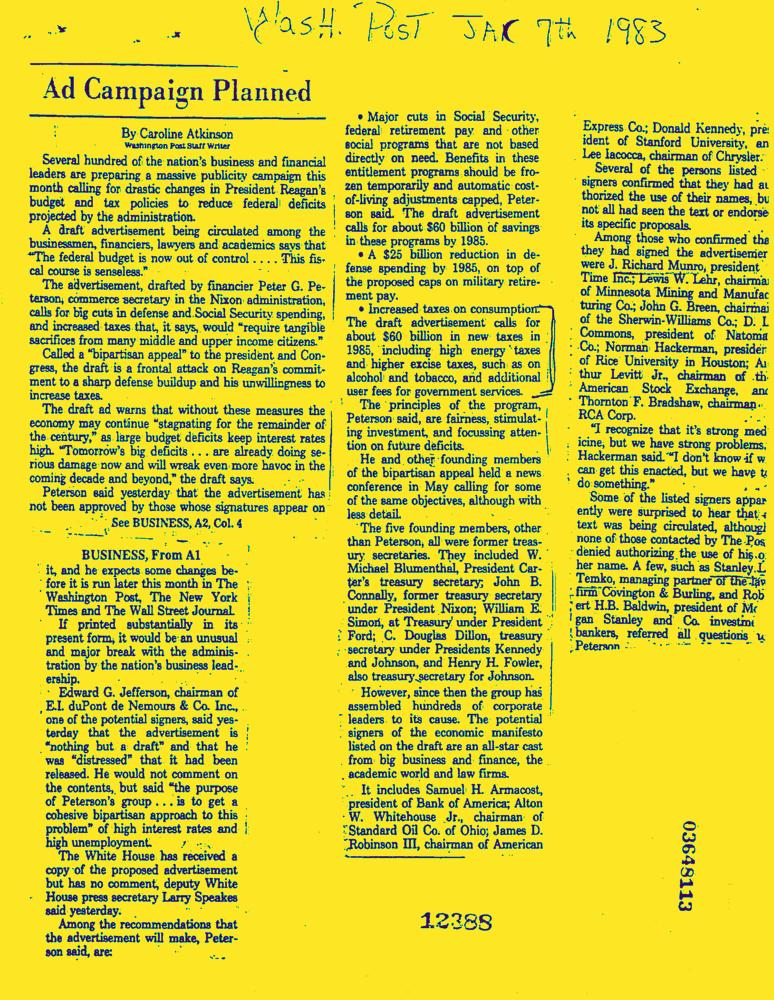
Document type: News-Article